Please extract the written amount, numerical amount, recipient's name, date on the cheque, and the bank's name from the image.
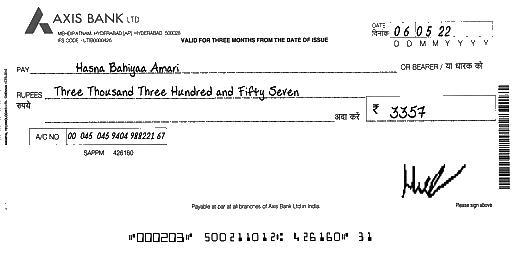
amt_in_words: Three Thousand Three Hundred and Fifty Seven
amt_in_figures: 3357
payee_name: Hasna Bahiyaa Amari
bank_name: AXIS BANK
cheque_date: 06/05/22